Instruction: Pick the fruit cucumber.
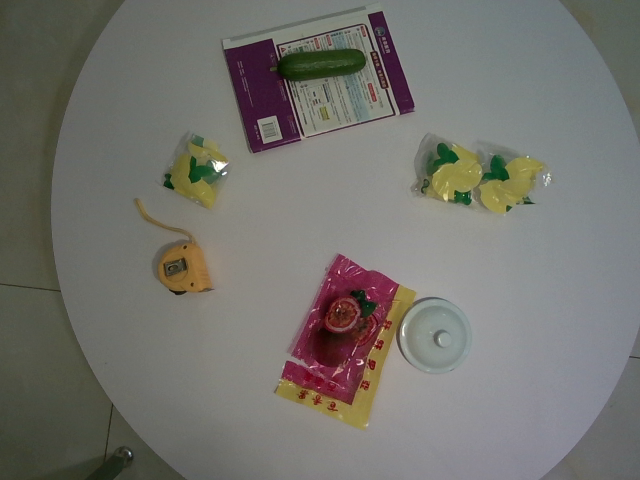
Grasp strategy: vertical